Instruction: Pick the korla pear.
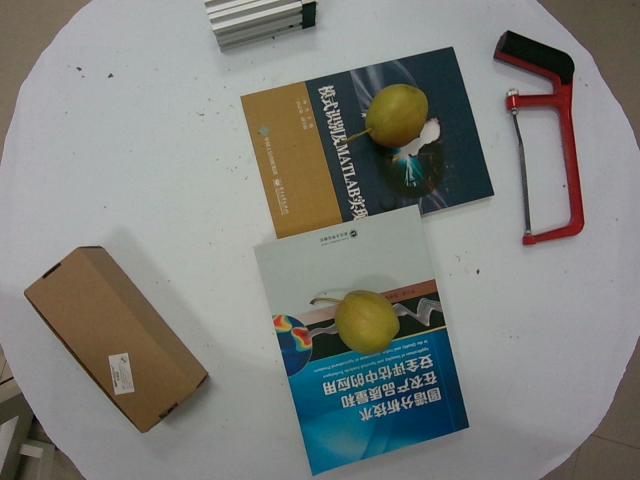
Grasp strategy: vertical